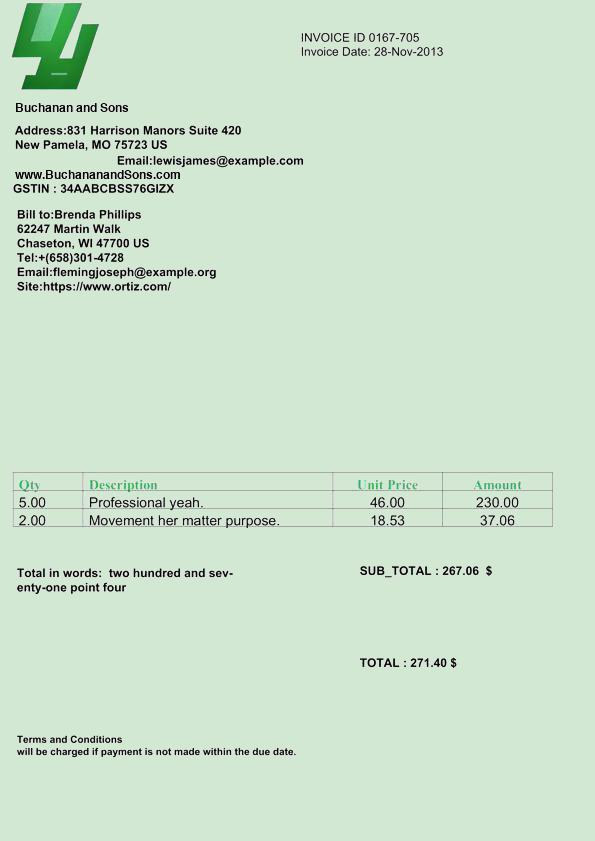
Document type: Invoice